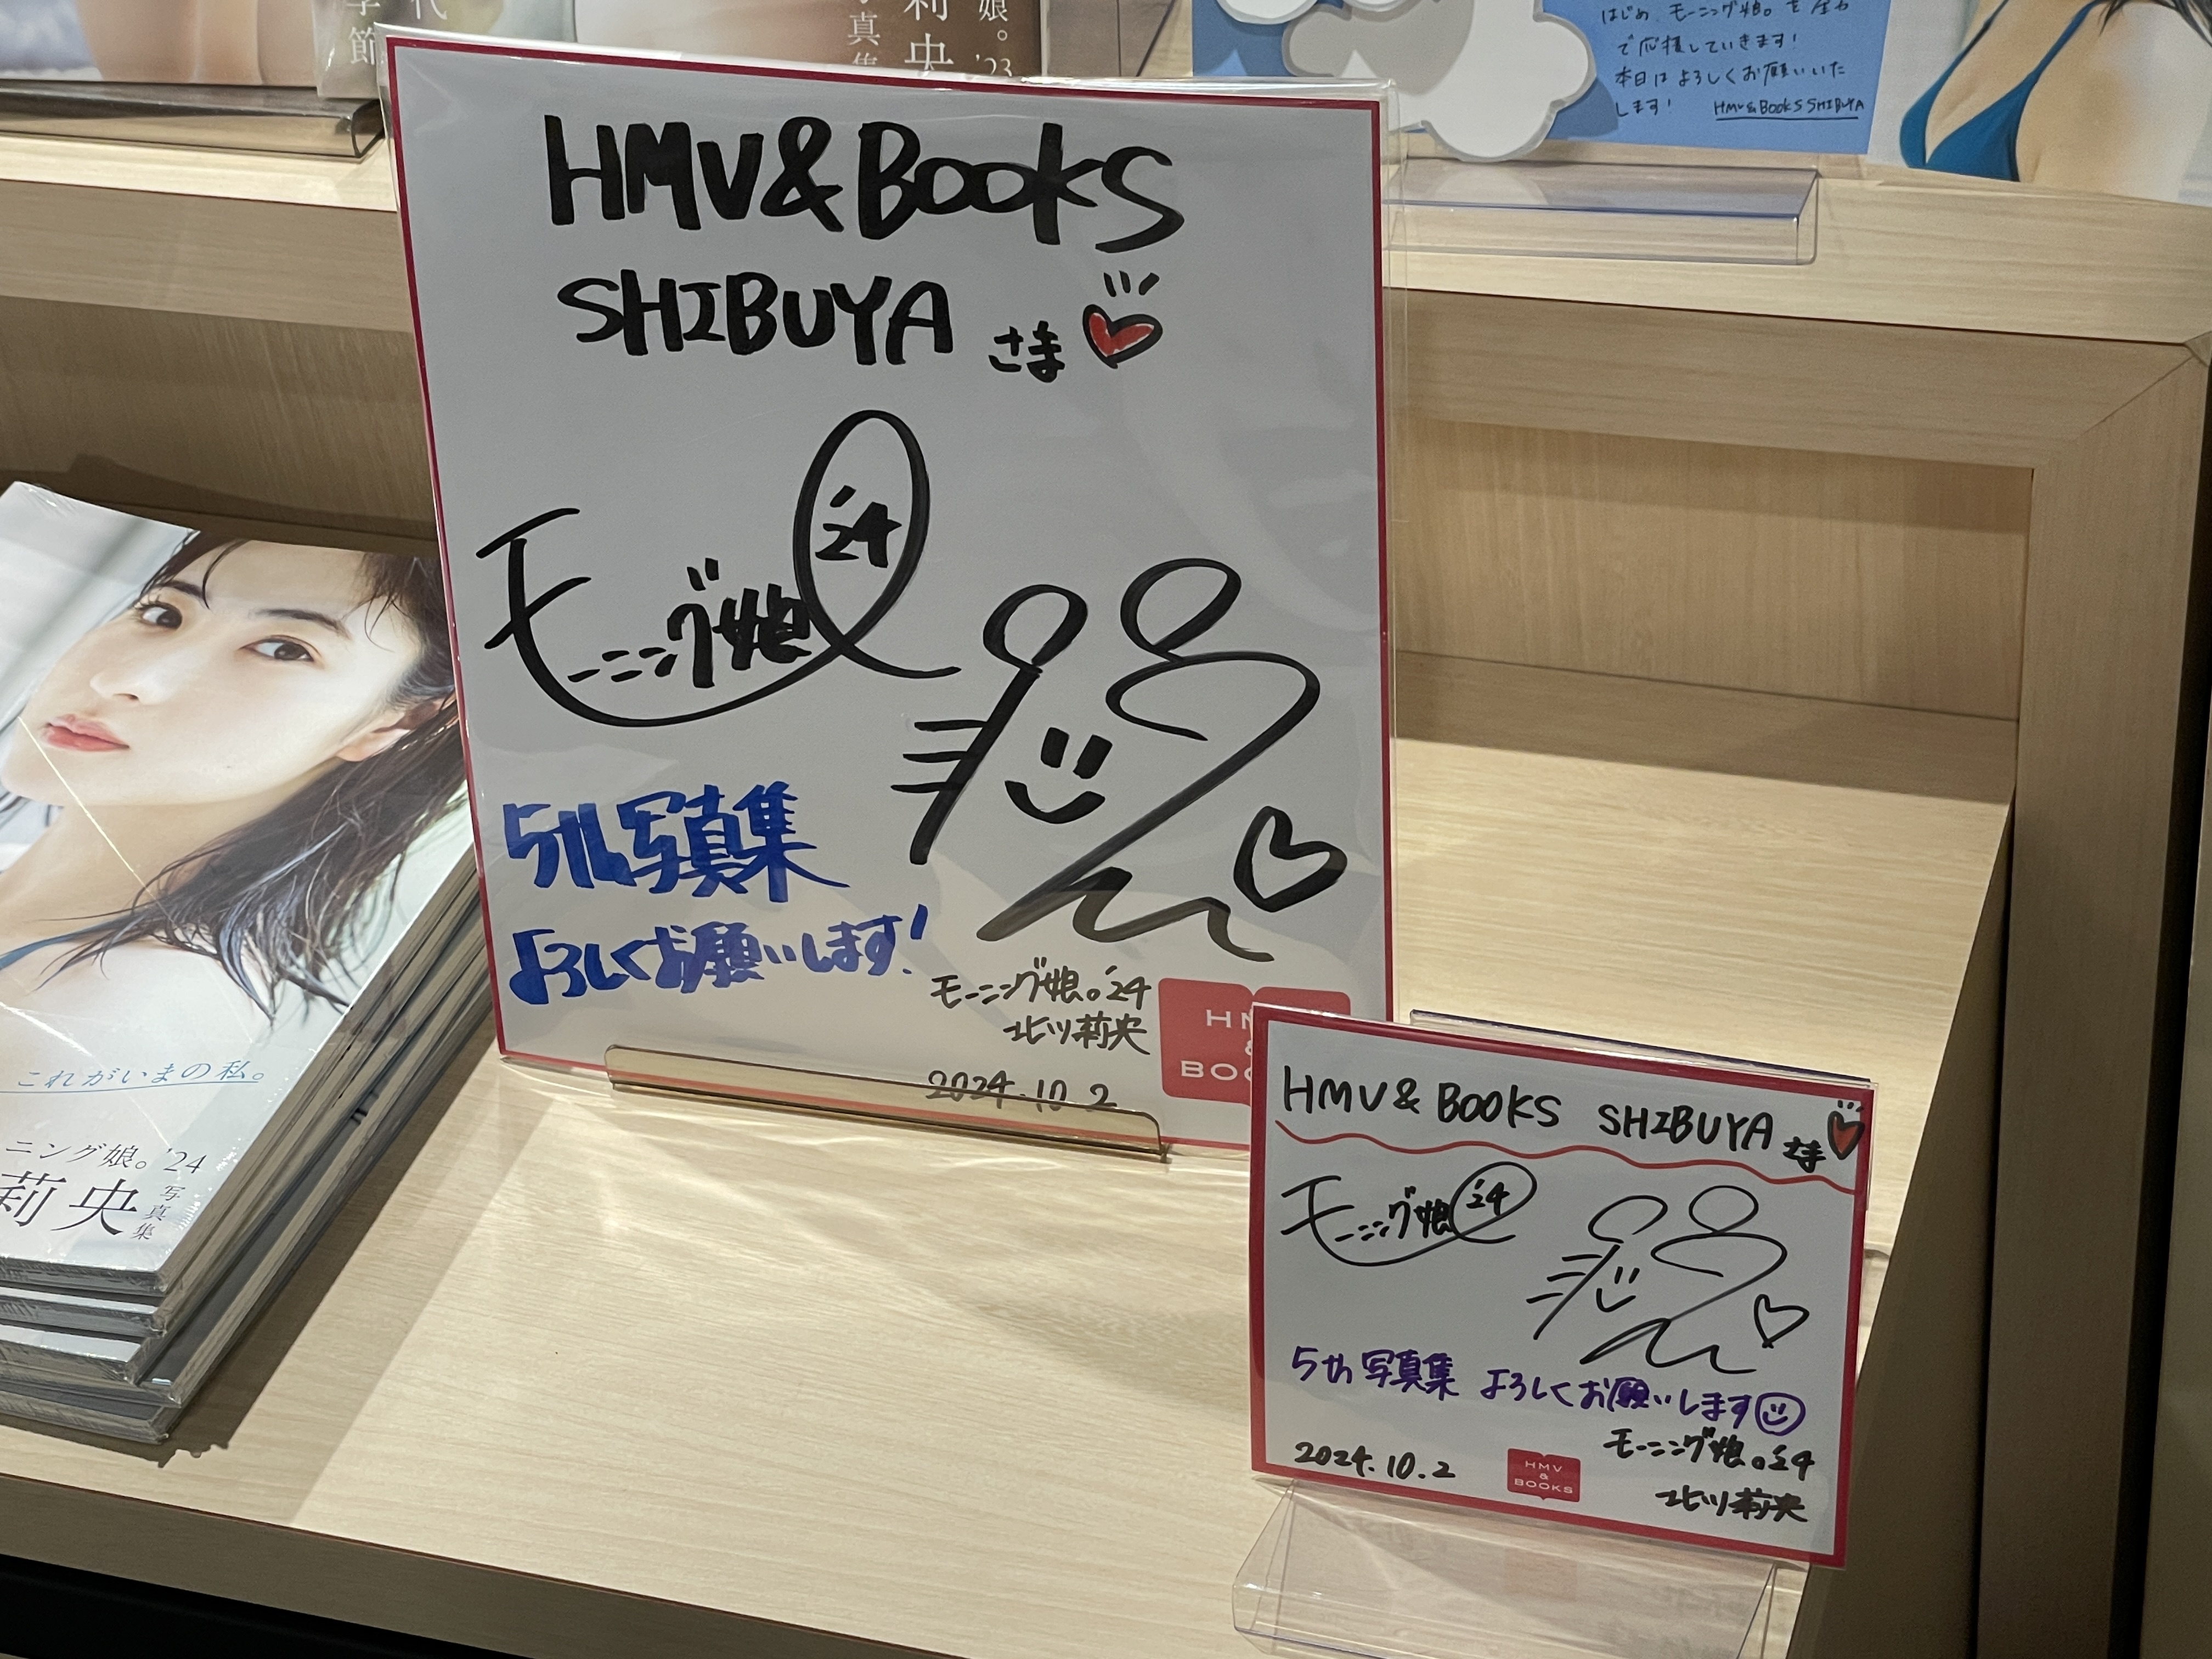
Signature of: rio kitagawa